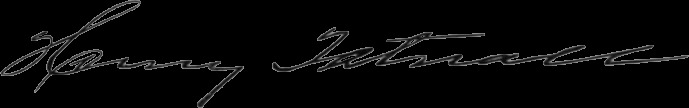
Signature of: henry tatnall